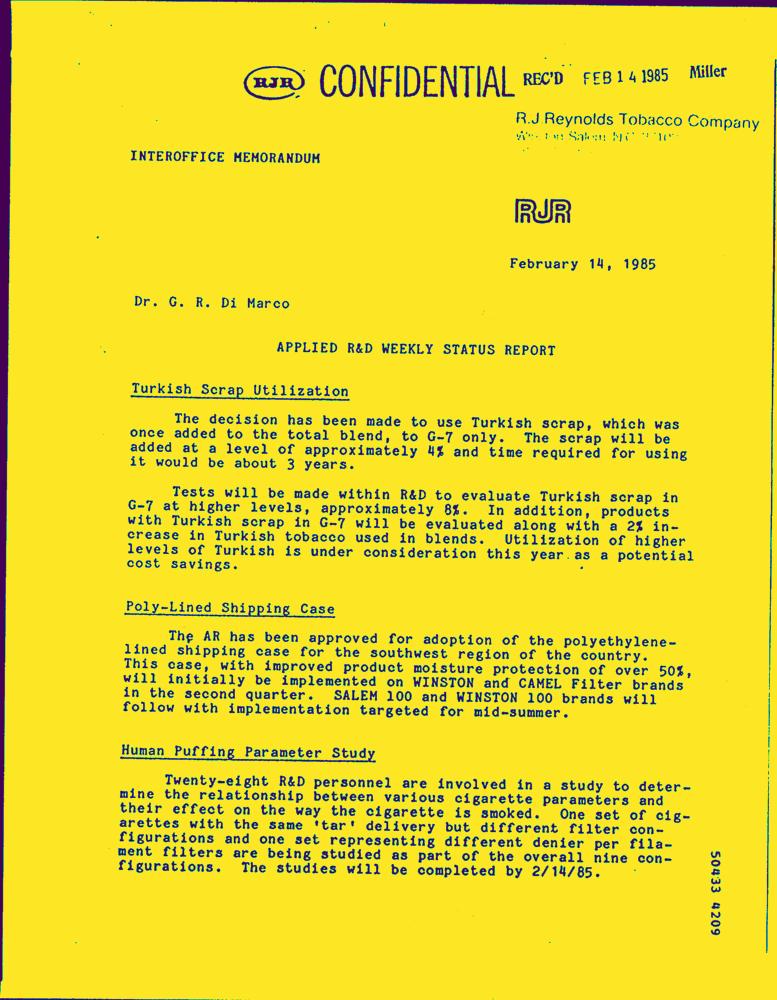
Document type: Letter-Doc